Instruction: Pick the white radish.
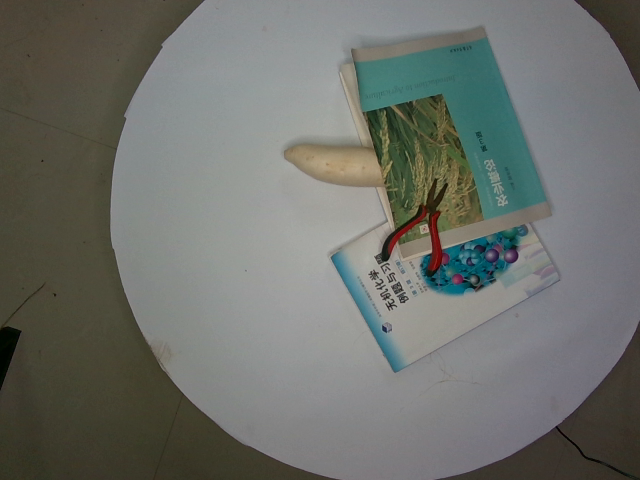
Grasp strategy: vertical